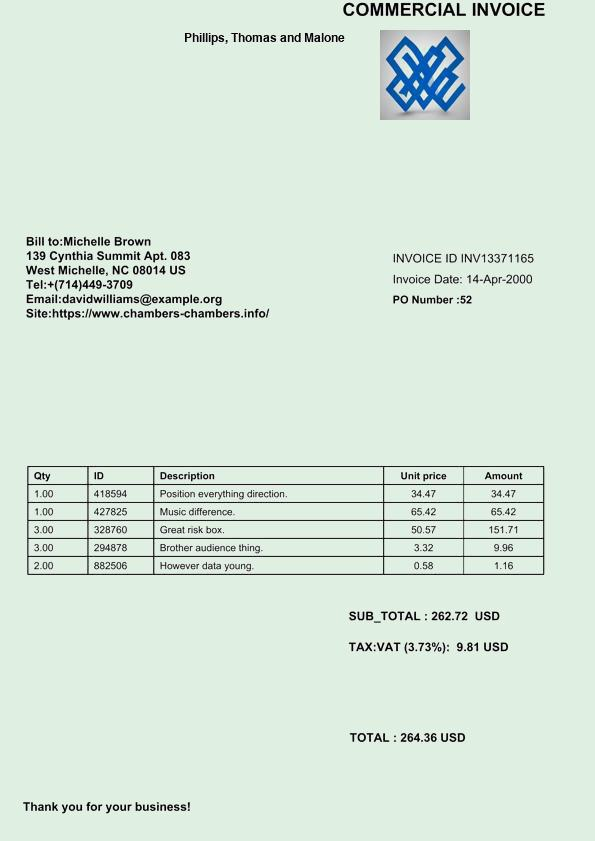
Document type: Invoice